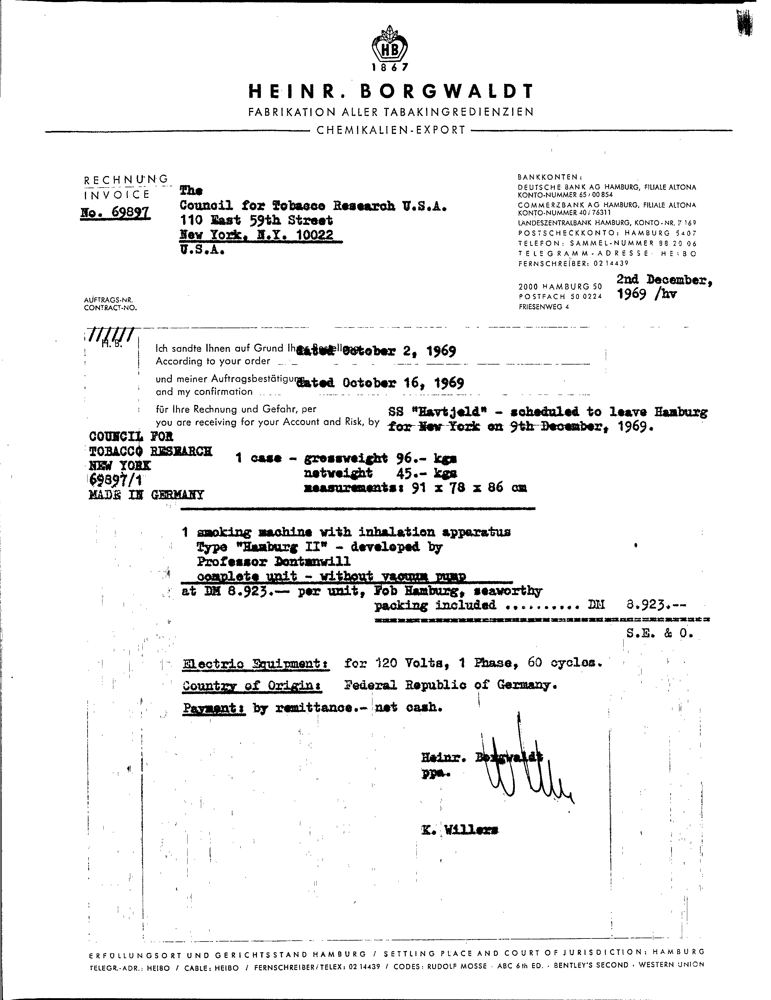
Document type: Invoice